Question: How does the patient history play a role?
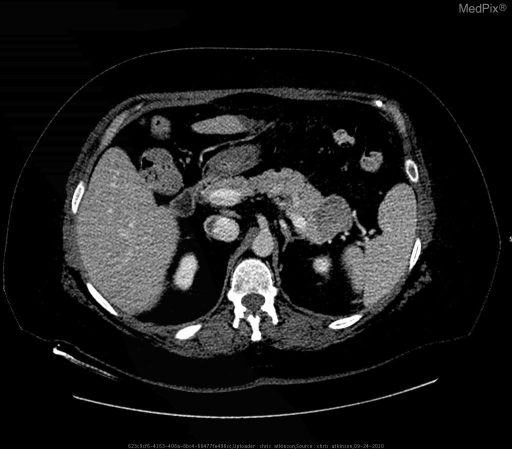
Answer: The patient's history of A 57 yo F with recent gastric bypass surgery developed shortness of breath and tachycardia several days after surgery. is key in understanding the case.